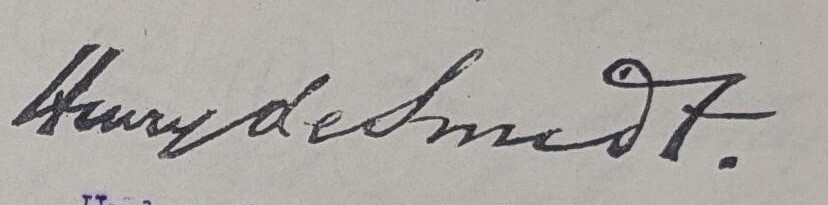
Signature of: q134539356